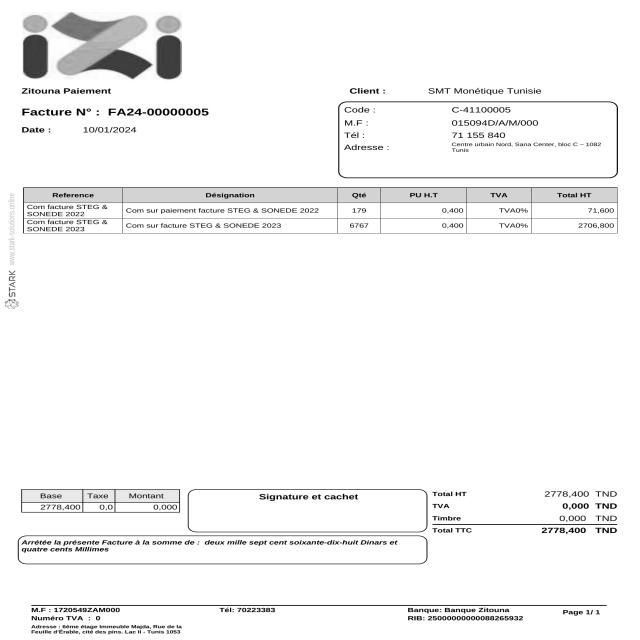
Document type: Invoice